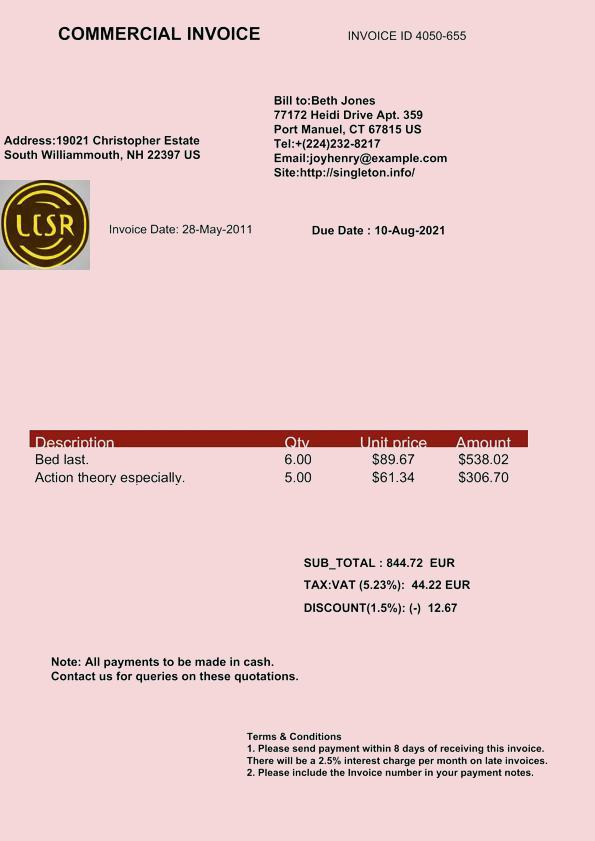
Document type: Invoice